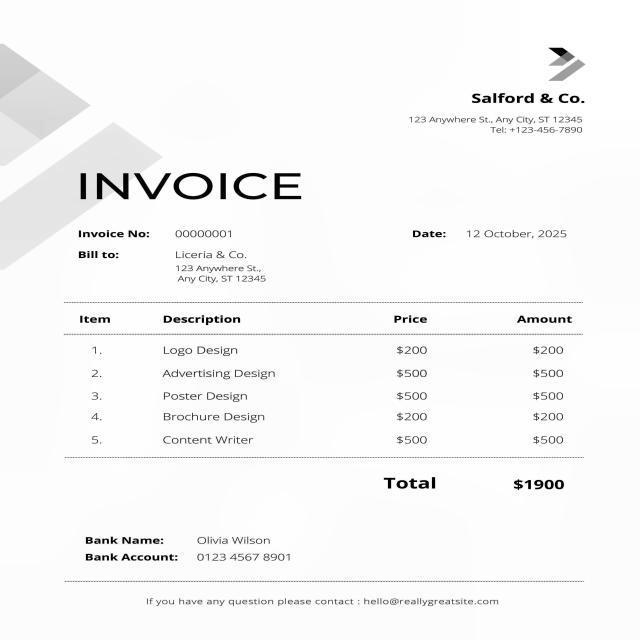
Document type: Invoice